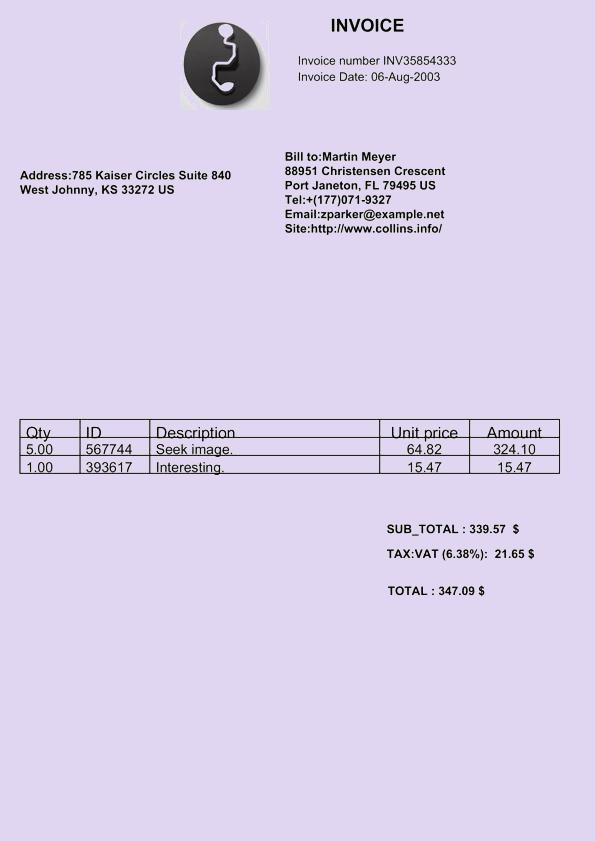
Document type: Invoice